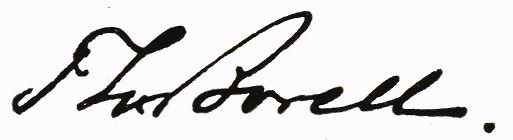
Signature of: theodor borell